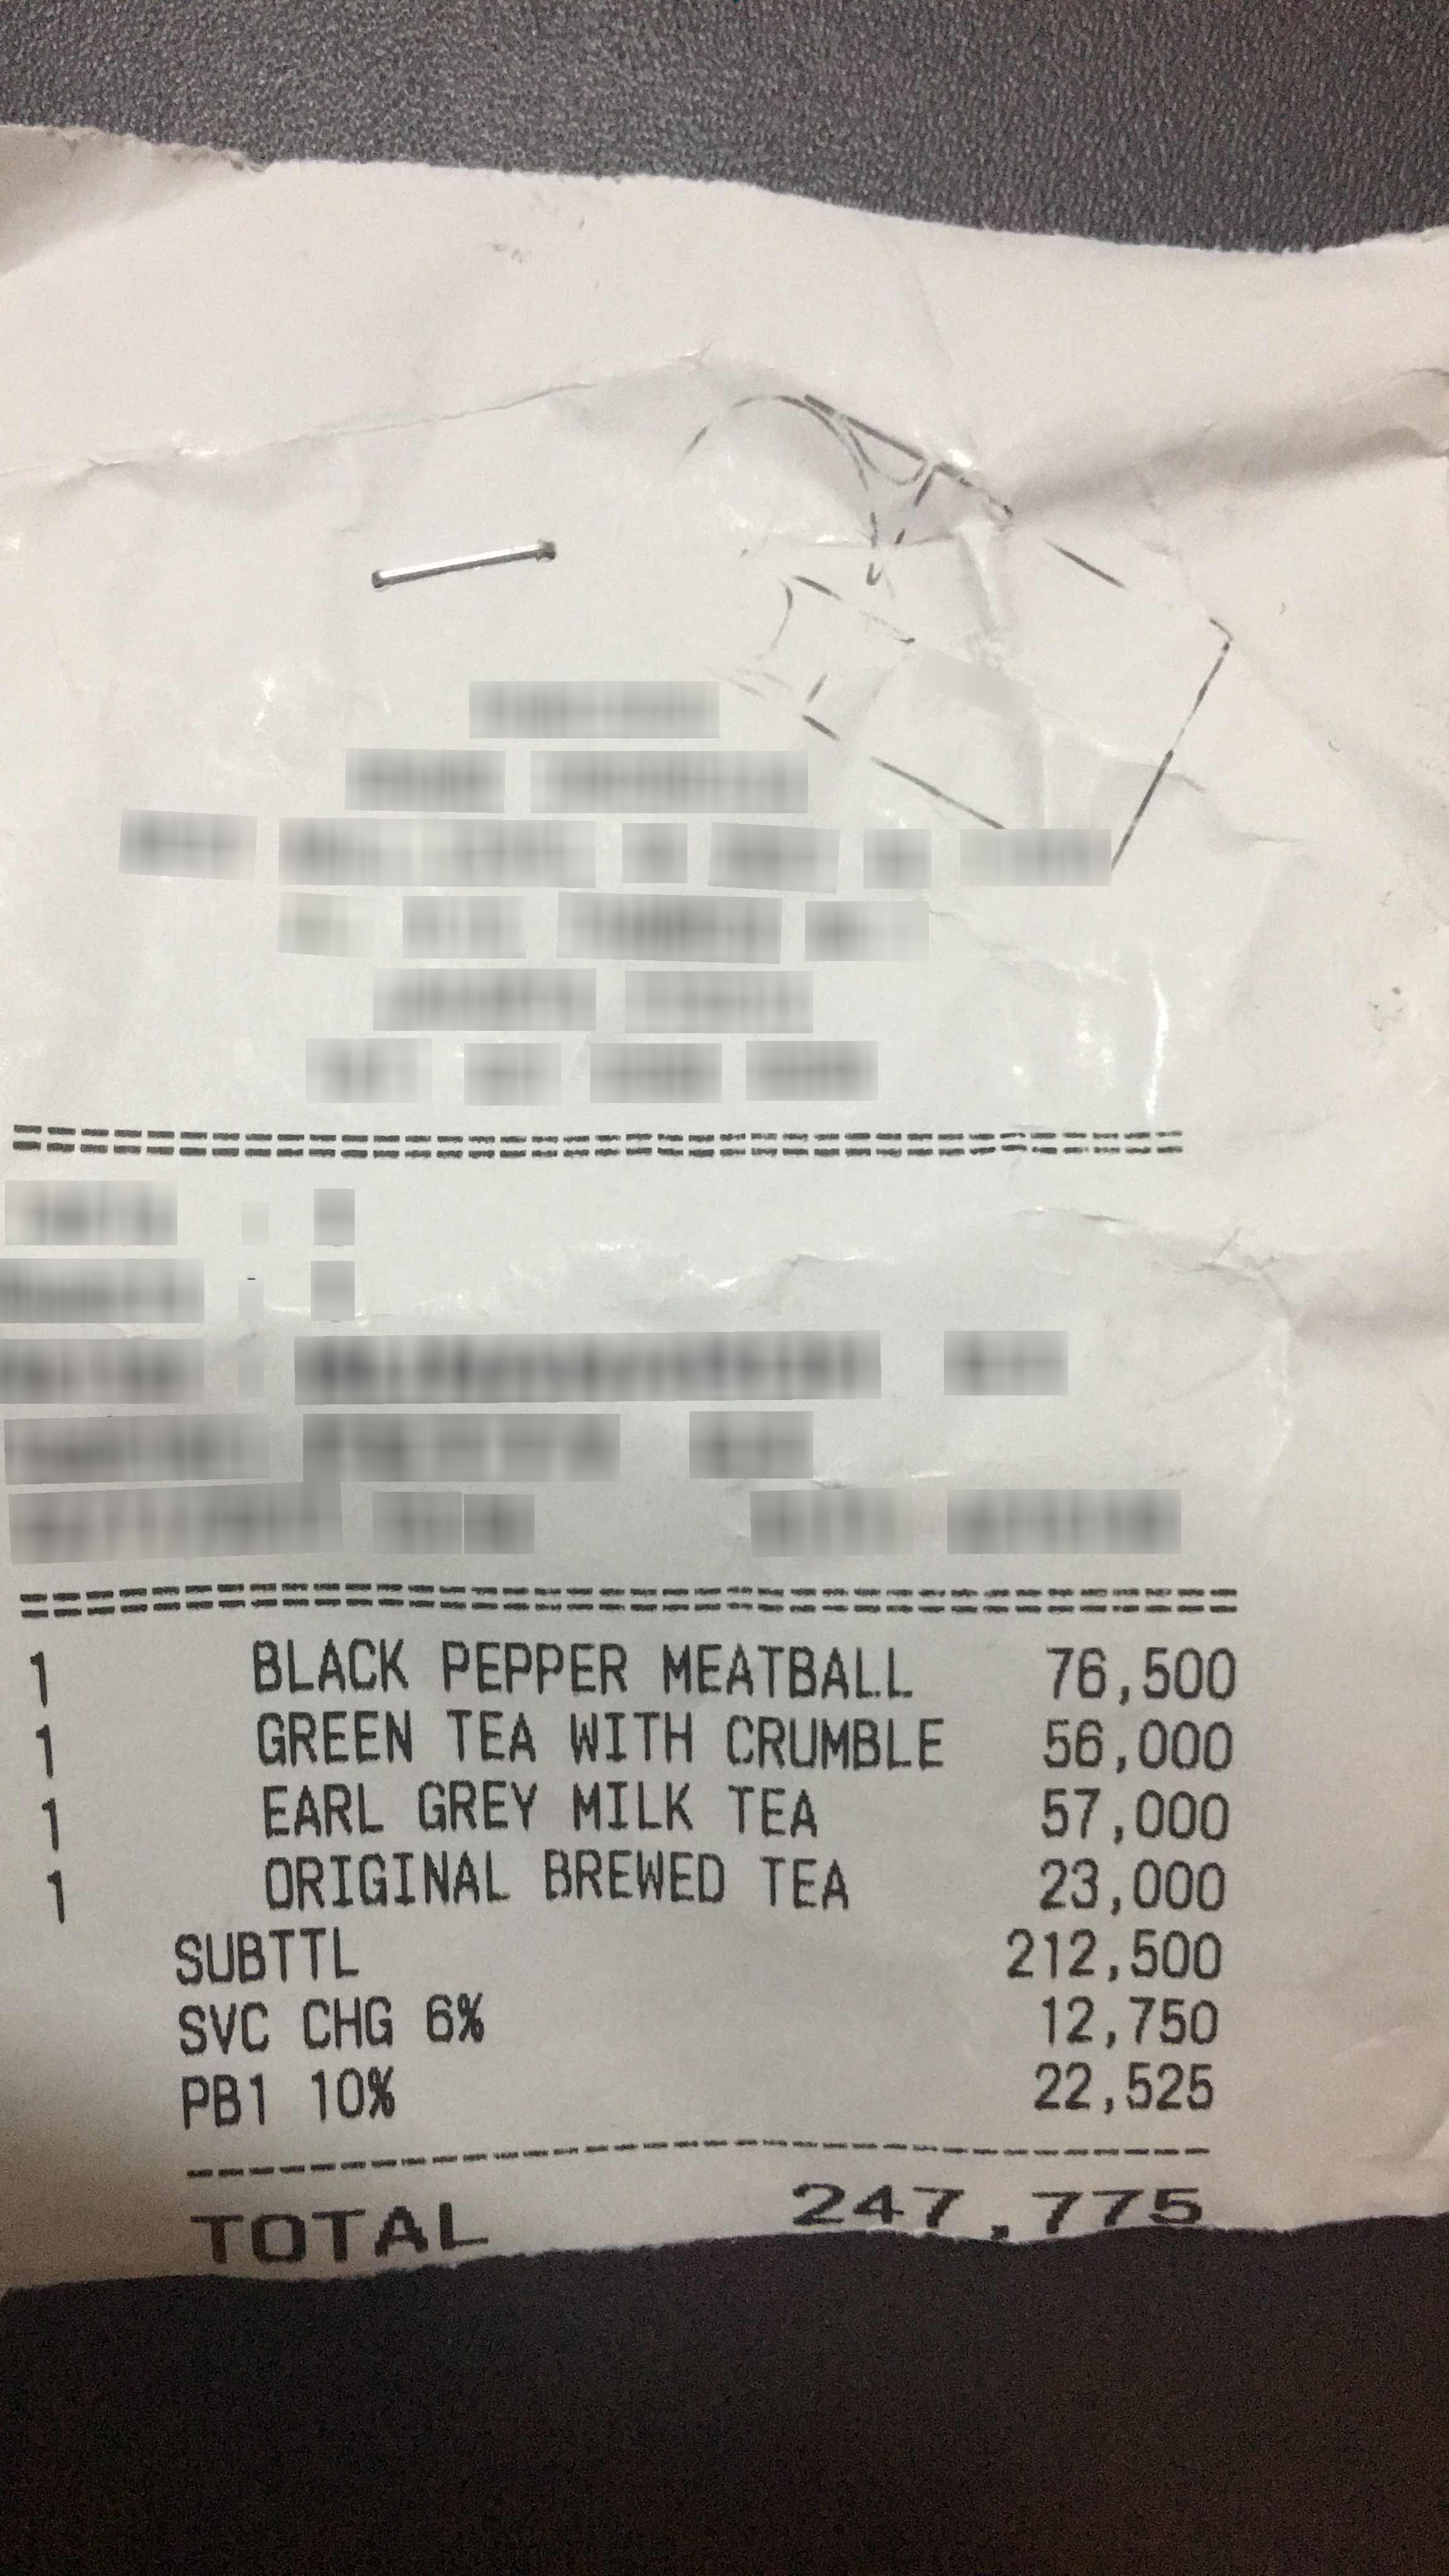
Number of items: 4
Subtotal: 212,500
Service charge: 12,750
Tax: 22,525
Total: 247,775
OCR text regions:
text: 1
text: BLACK
text: PEPPER
text: MEATBALL
text: 76,500
text: SUBTTL
text: 212,500
text: SVC
text: CHG
text: 6%
text: 12,750
text: PB1
text: 10%
text: 22,525
text: TOTAL
text: 247,775
text: 1
text: GREEN
text: TEA
text: WITH
text: CRUMBLE
text: 56,000
text: 1
text: EARL
text: GREY
text: MILK
text: TEA
text: 57,000
text: 1
text: ORIGINAL
text: BREWED
text: TEA
text: 23,000